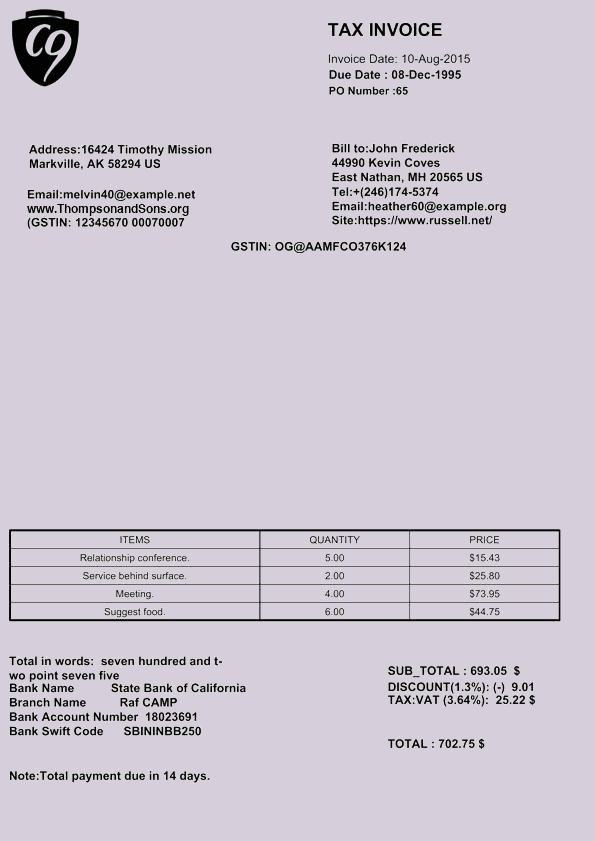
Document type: Invoice